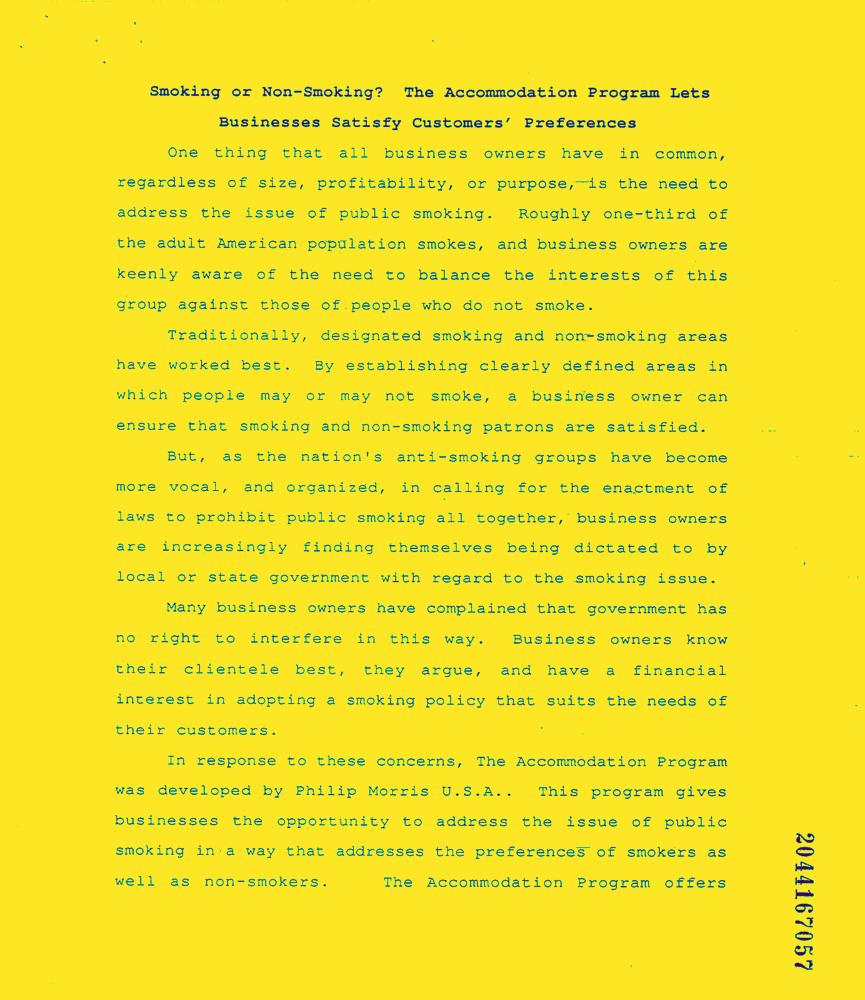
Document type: News-Article